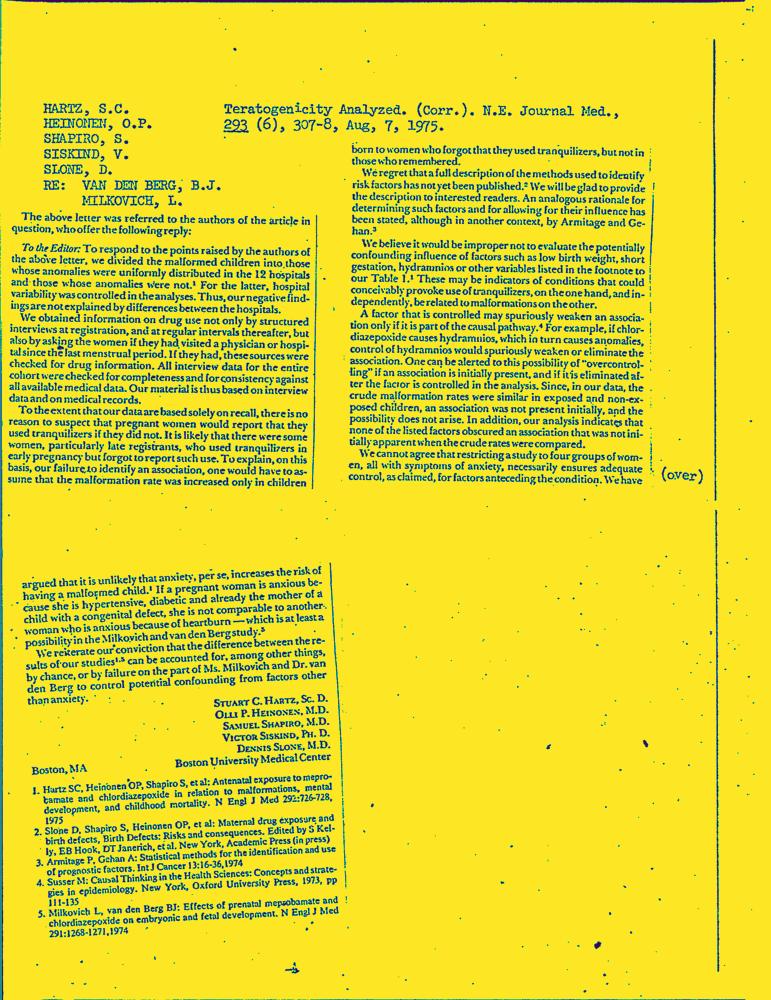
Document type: Letter-Doc